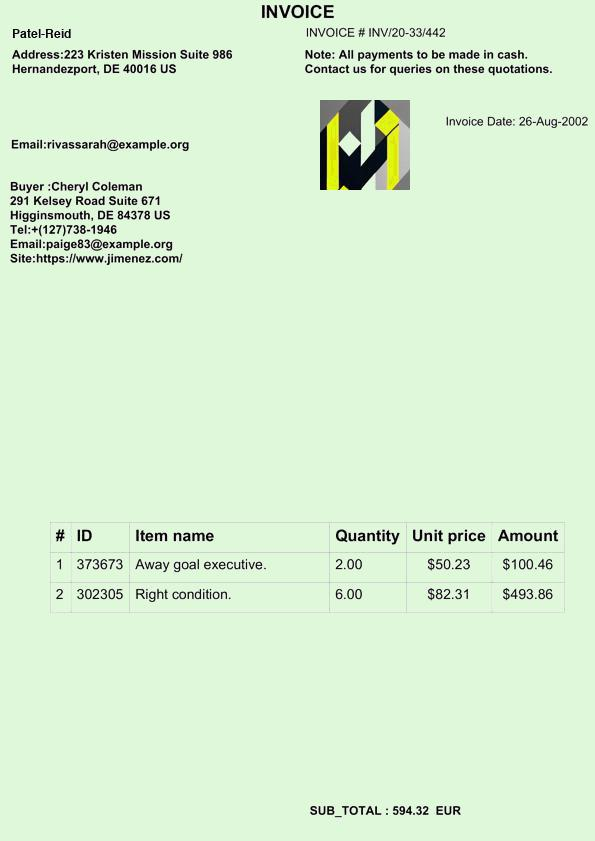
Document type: Invoice